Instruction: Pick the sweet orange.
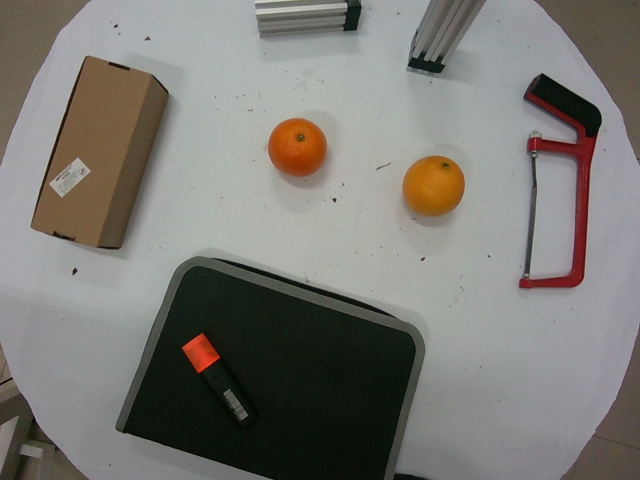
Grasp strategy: vertical